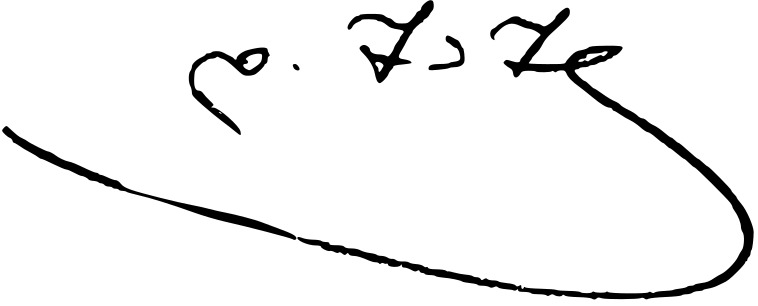
Signature of: dimitri shashkini